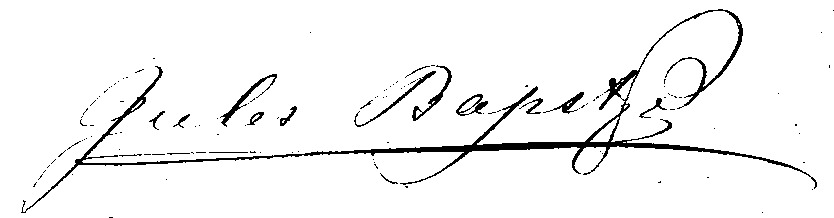
Signature of: jules bapst